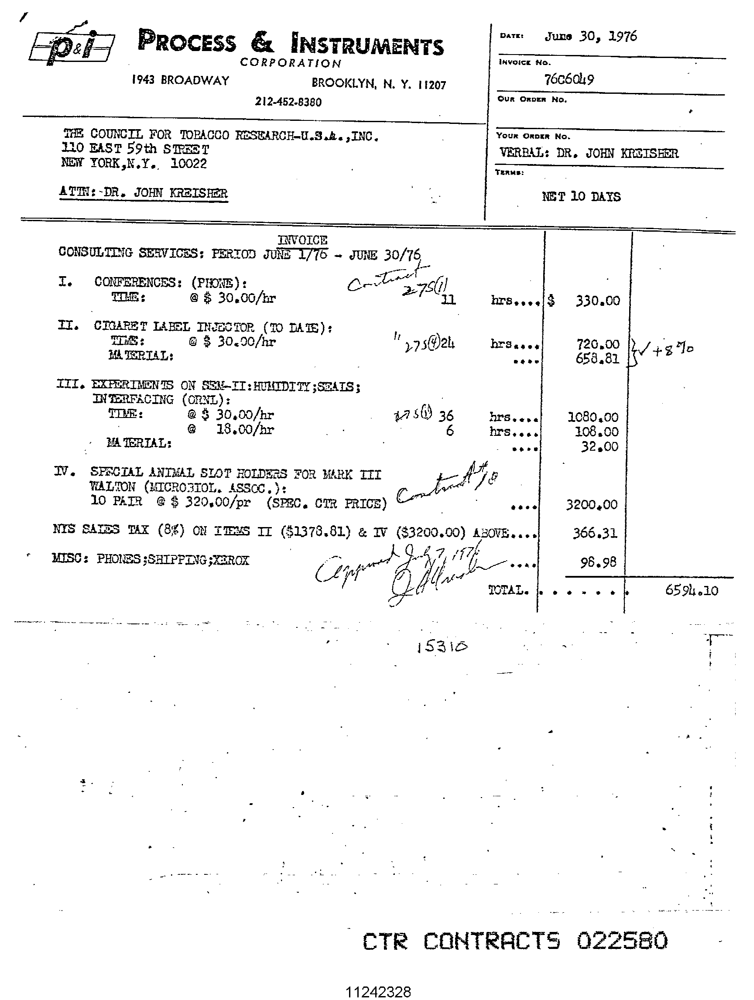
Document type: Invoice